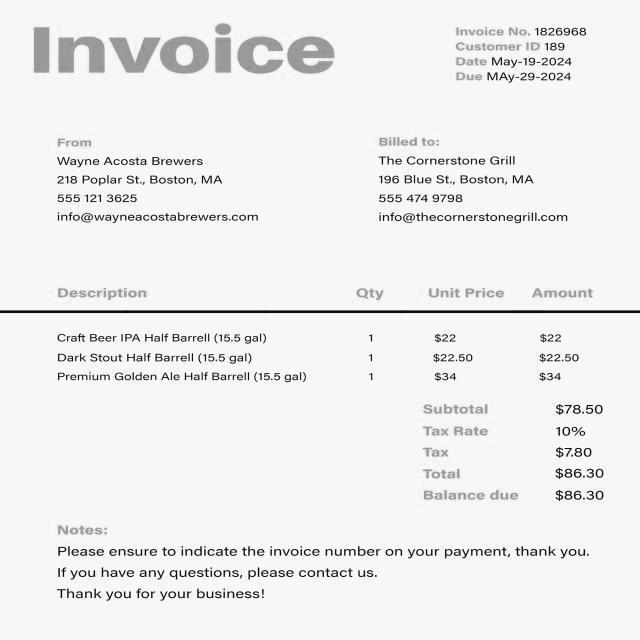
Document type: Invoice